Question: Explain the disease:
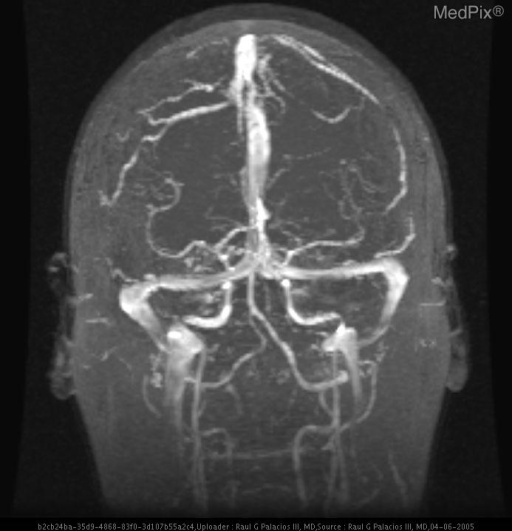
Answer: The disease is discussed as: Thrombosis of the cortical cerebral venous system resulting in stroke is a well known complication of prothrombotic states caused by pregnancy.  Other reasons for this complication include hematological or systemic diseases such as polycythemia, lupus, various malignancies, severe dehydration or certain chemotheraputic agents.  Virtually anything that slows down blood flow or causes direct inflammation can cause this potentially life-threatening complication.  Fortunately, the mortality rate, which was once as high as 10-30% has now decreased to less than 10% because of improved early detection and more adequate therapy.

     The clinical presentation is often vague.  A high index of clinical suspicion is often warranted if one is to make a timely diagnosis.  Early symptoms can start off with headache that then progresses to focal neurological deficits.  Reports of lethargy, confusion, nausea, drowsiness, nystagmus and hearing loss complicate the neurological exam.  A high degree of clinical suspicion is helpful if evaluating an at risk population. Too often the thrombosis develops well before the symptoms manifest themselves and the symptoms are the result of the affected territories.

     The diffusion findings in human cerebral venous infarction are controversial though most recent studies describe high signal intensity on diffusion images that correspond to low signal intensity on ADC images.   These signal findings have been attributed to cytotoxic edema.  In direct contrast, some studies showed decreased to no increase in signal on diffusion images and increased to slightly decreased signal on ADC map.  It is believed these findings represent early vasogenic edema perhaps in combination with early cytotoxic edema.  The truth is likely to represent spectrum signal variation in both diffusion and ADC images that evolves over the course of the pathologic insult.

     Treatment of this condition often involves heparin and/or coumadin depending on the current condition of the patient and pregnancy status.  In some patients who continue to deteriorate, aggressive micro catheter directed dural venous sinus thrombolysis with urokinase or other thrombolytic agents has shown clinical benefit.  The use of mechanical thrombolysis is usually reserved for patients who have poor response to local infusions of urokinase and rapid neurological decline and/or contraindications to thrombolytics.